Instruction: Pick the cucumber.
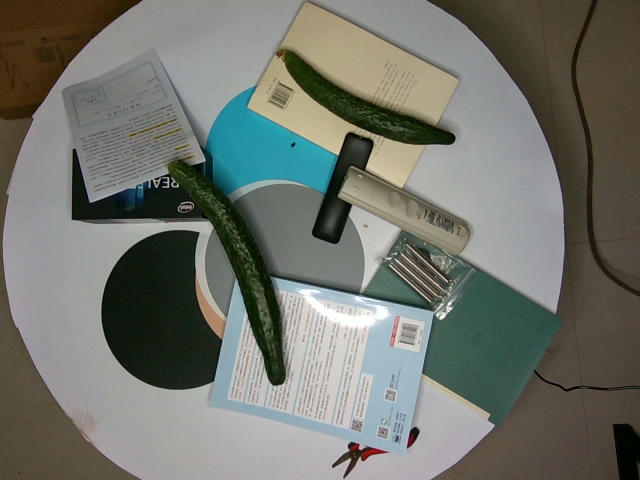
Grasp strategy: vertical